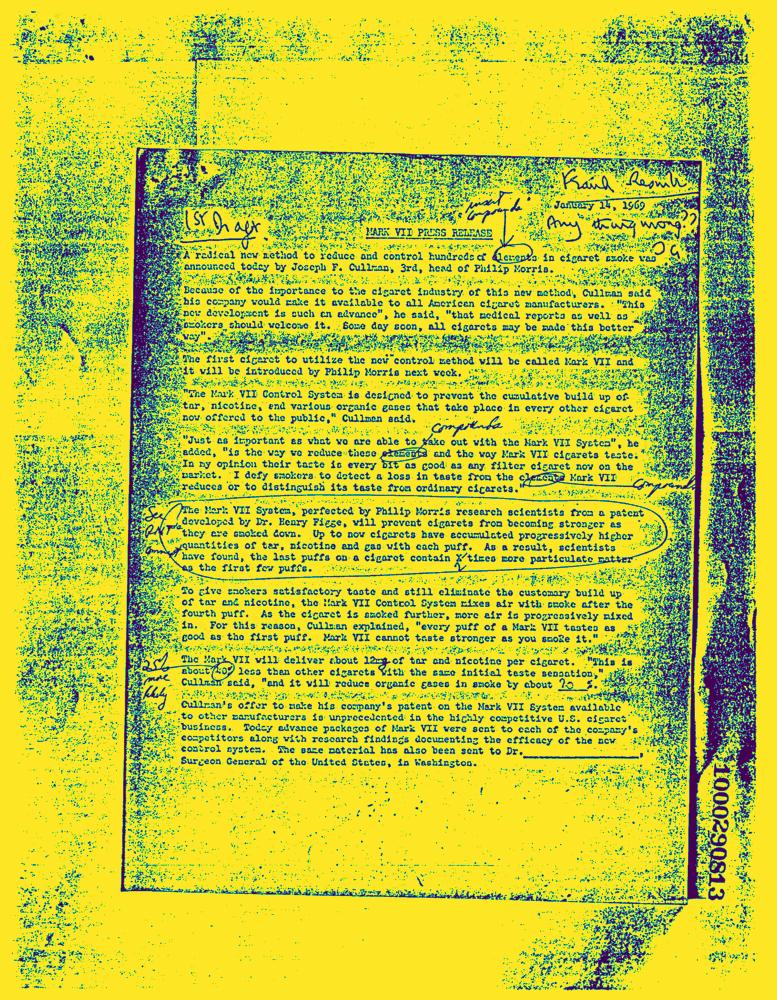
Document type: News-Article